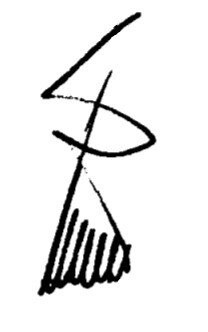
Signature of: grzegorz tobiszowski